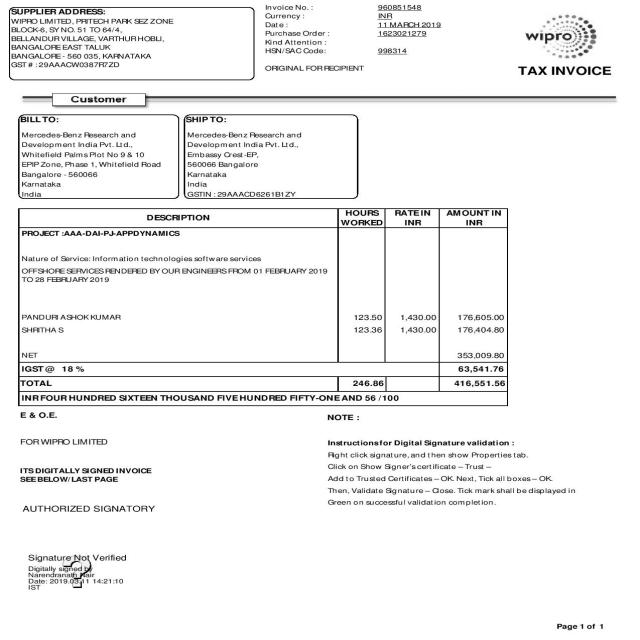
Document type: Invoice